Question: How does the patient history play a role?
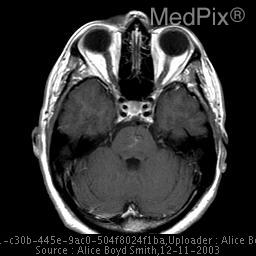
Answer: The patient's history of Adult female with history of headaches after hitting head one day prior to presentation. is key in understanding the case.